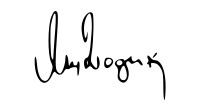
Signature of: milorad dodik